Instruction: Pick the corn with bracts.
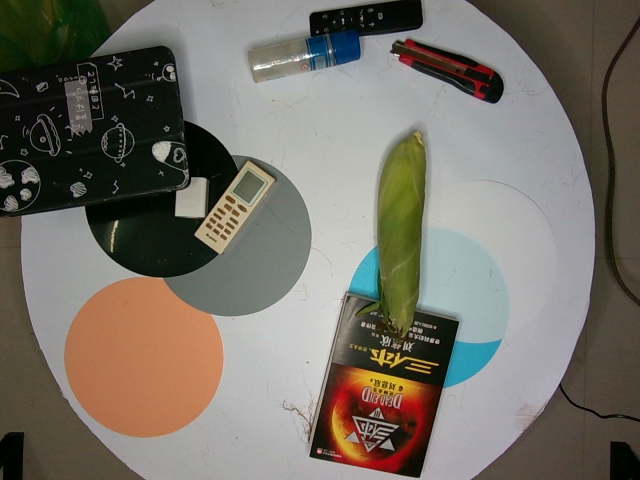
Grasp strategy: vertical